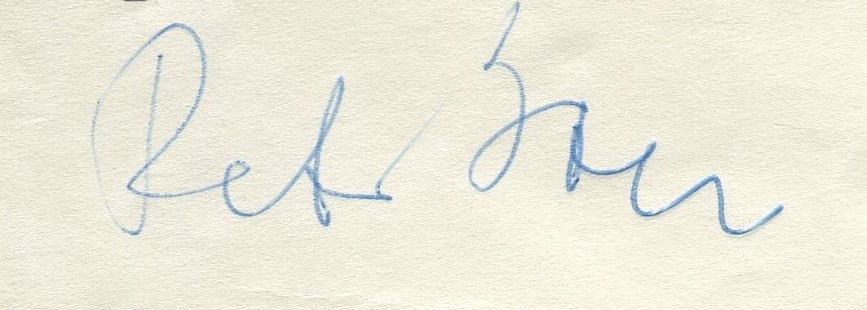
Signature of: hans peter doll